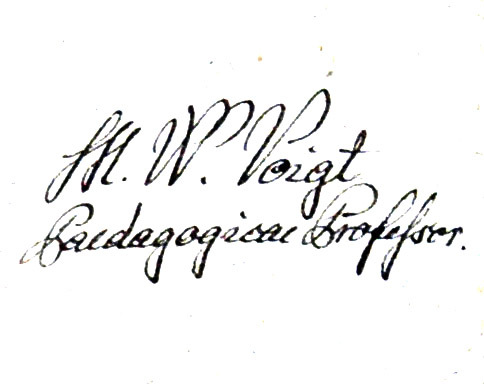
Signature of: michael wenzel voigt